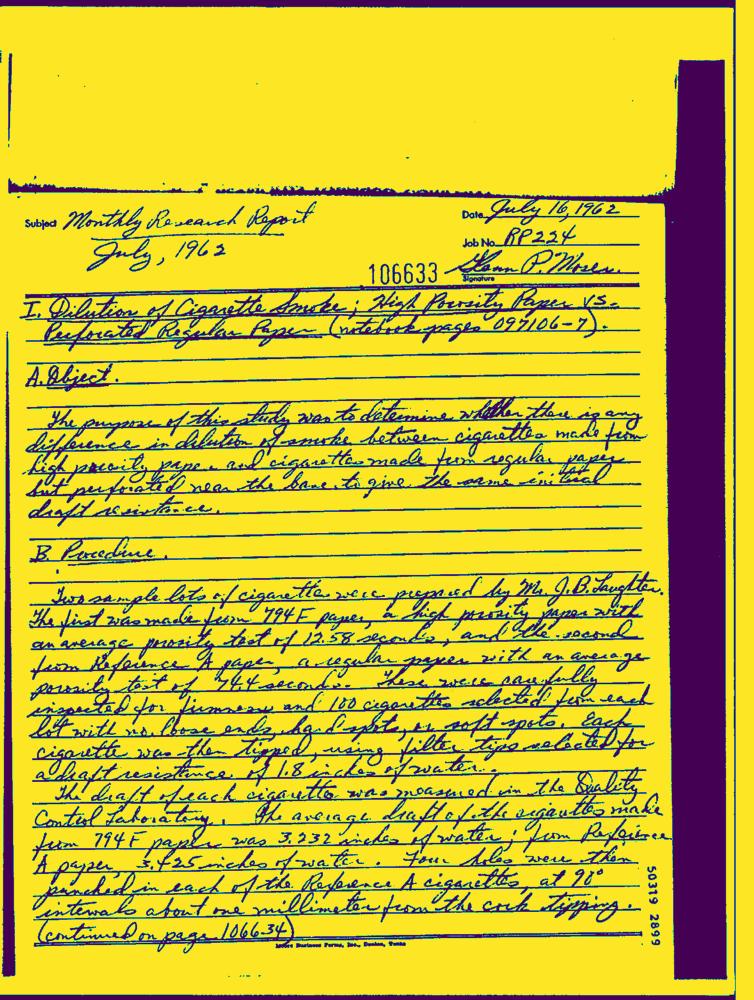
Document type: Hand-Written